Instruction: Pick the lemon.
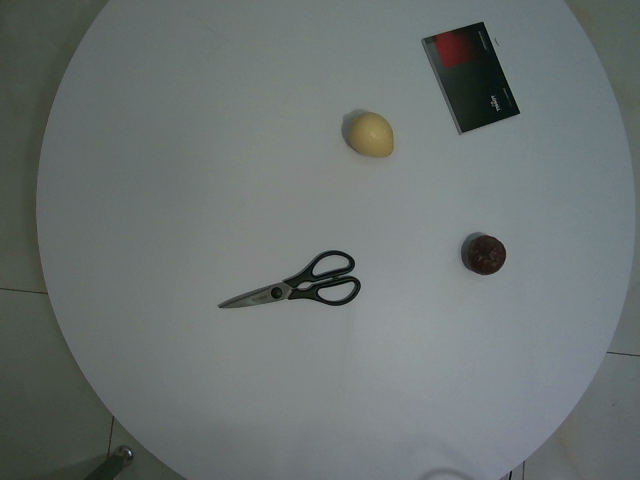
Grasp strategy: vertical